Question: What jurisdiction, city, or county is the document associated with?
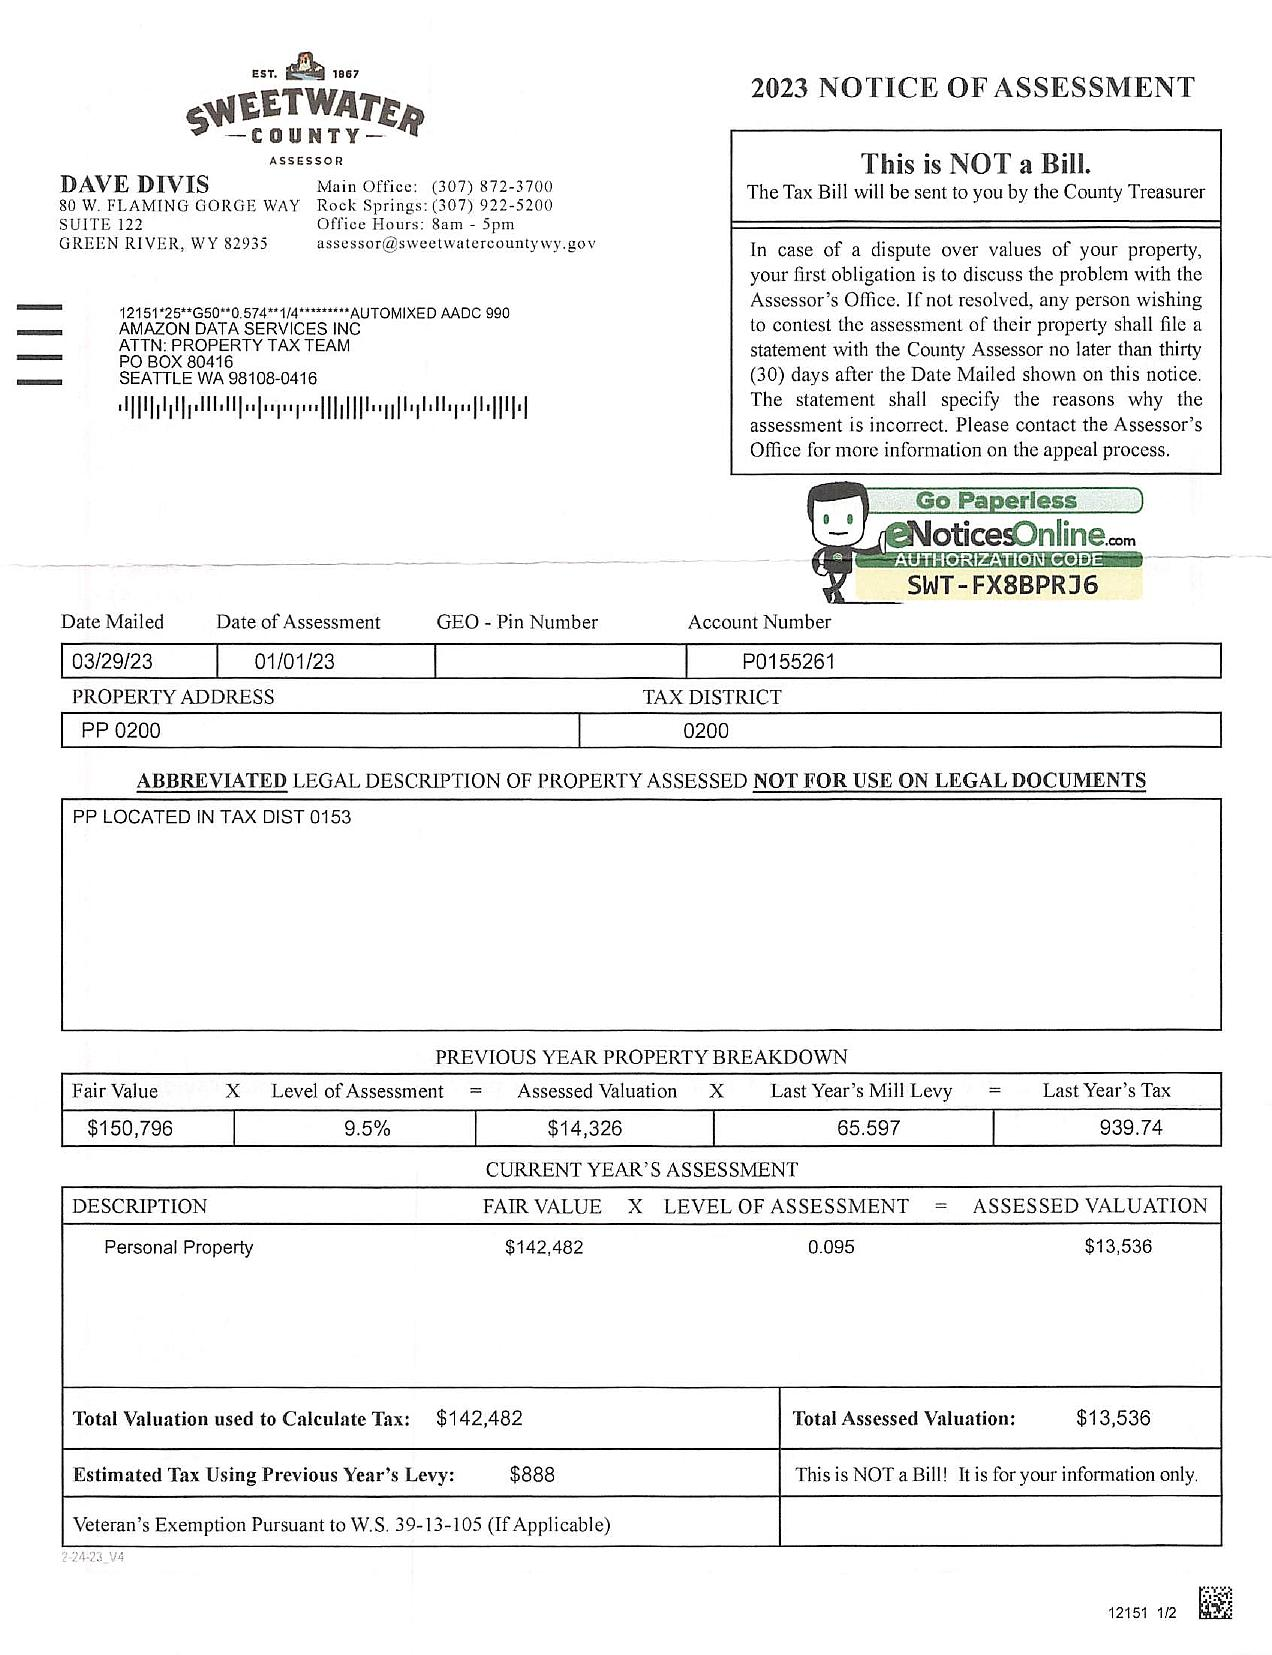
Answer: "Sweetwater County"